Question: What is the potential diagnosis?
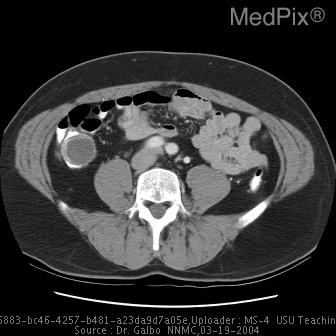
Answer: The possible diagnosis includes Chronic appendicits; Mucinous cystadenoma; Mucinous Cystadenocarcinoma.